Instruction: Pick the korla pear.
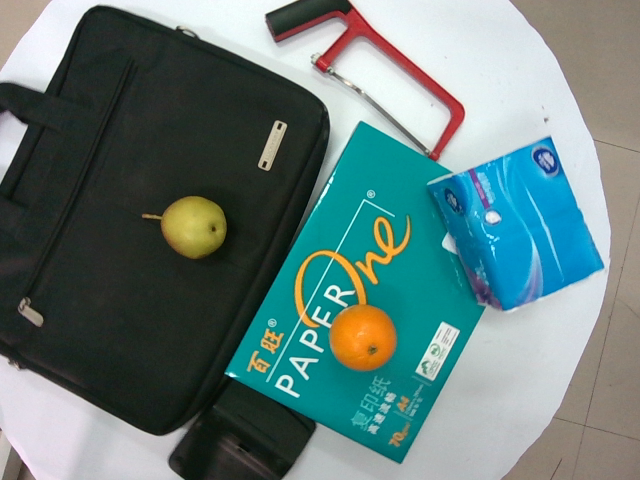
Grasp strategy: vertical